Patient: Male, age 56
A 56-year-old Chinese male smoker was diagnosed with stage IV NSCLC in December 2019. His chest CT scan (Figure 1A and B) revealed a mass in the right lower lobe and right-side pleural effusion. PET-CT indicated a mass in the right lower hilar region with an elevated standardized uptake value (SUV) (Figure 1C), multiple lymph node enlargement, and bone metastases (Figure 1D). A diagnosis of lung adenocarcinoma was made on endobronchial ultrasound-guided transbronchial needle aspiration (TBNA-EBUS) of lymph nodes (Figure 1E). Lung adenocarcinoma cells were also found in pleural effusion samples (Figure 1F). Next generation sequencing (NGS) of peripheral blood ctDNA indicated EML4-ALK, variant 2 (E20-A20). Alectinib was given orally, at a dose of 600 mg twice daily from January 7, 2020, which resulted in partial response and patient continued to respond after four months of treatment (Figure 2A and B). He was noted to have an increased total bilirubin (TBIL) of 59.2 mumol/L on May 5, 2020 (on alectinib for 119 days) but did not refer to the doctor.
On May 29, 2020, the patient presented with jaundice, pruritus and fatigue. His Karnofsky performance status (KPS) rating fell to 60 points. The laboratory result showed TBIL 315.0 mumol/L, DBIL (direct bilirubin) 260.7 mumol/L, and IBIL (indirect bilirubin) 54.3 mumol/L. Serum ALP (alkaline phosphatase) was 374 U/L, total bile acid 179.9 mumol/L, GGT (gamma-glutamyl transferase) 47U/L and aminotransferase levels were AST 34 U/L and ALT 42 U/L. Therefore, a diagnosis of alectinib-induced grade 4 hyperbilirubinemia (>10.0xULN if baseline was normal, Common Terminology Criteria for Adverse Events, v.5.0) was considered. Alectinib was held due to hepatotoxicity. Of note, he had no known liver metastases at baseline nor at follow-up scans. Assessment for viral hepatitis was unrevealing.
After hepatoprotective treatment comprising ursodeoxycholic acid, glycyrrhizin and glutathione was administered for one week, his bilirubin levels were still worsening, while AST and ALT levels remained similar. Drug-induced liver failure was diagnosed. Although artificial liver support or liver transplantation were both therapeutic choices for liver failure, considering he was a patient with advanced cancer, ALSS was an optimal choice. He received ALSS using a double plasma molecular absorption system (DPMAS) on June 5 and June 8, 2020, for the severe liver dysfunction. The total bilirubin continuously decreased after two courses of ALSS (Figure 3).
Alectinib was, therefore, discontinued for more than two months when a chest CT scan on August 5, 2020 revealed enlargement of lung lesions (Figure 2C and D) and overall disease progression. Ensartinib 225 mg once daily was given orally from August 29 as a second-line ALK TKI with initial tumor shrinkage after three months (Figure 2E and F) and stable disease overall by RECIST (Response Evaluation Criteria in Solid Tumors) criteria version 1.1. Toxicity of second-line ensartinib was grade 1 ALT and AST elevation and grade 1 skin rash, with no abnormality of bilirubin. The timeline of this patient is summarized in Figure 4.
Keywords: alk, nsclc, alectinib, ensartinib, hyperbilirubinemia
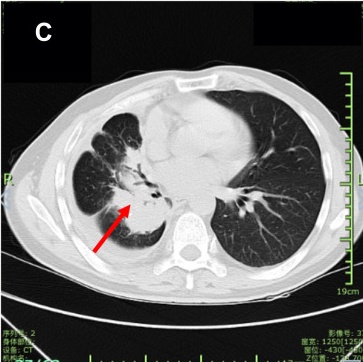
Image caption: CT scans before and after ensartinib. CT lung captured on May 6, 2020.